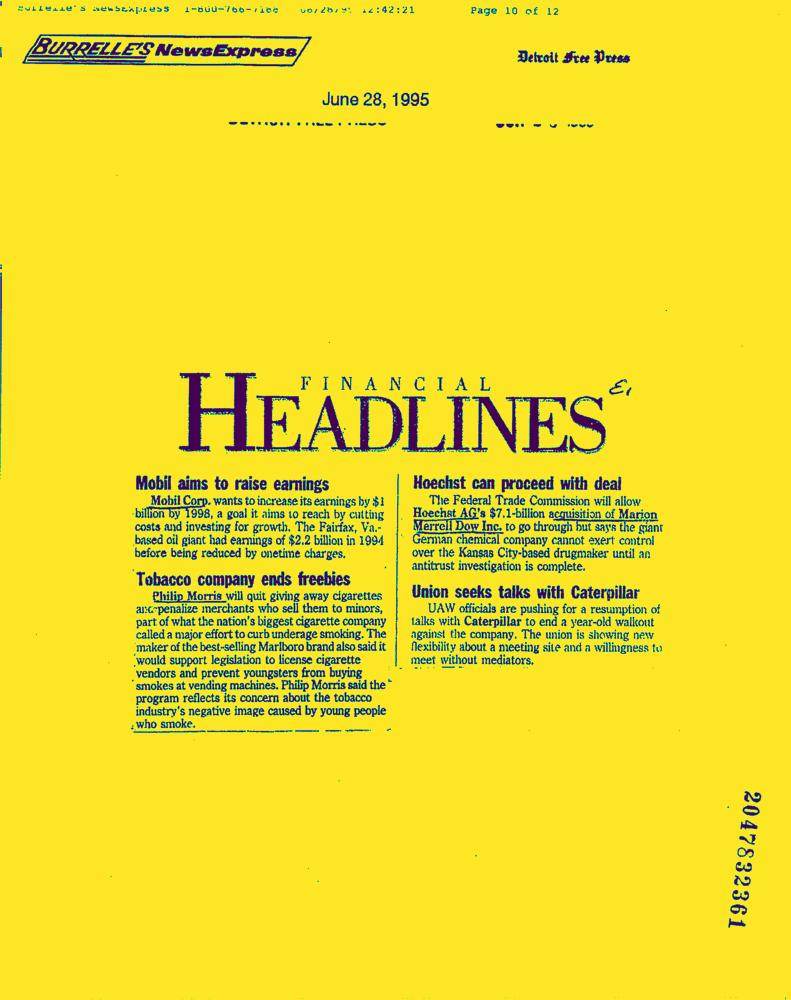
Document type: News-Article